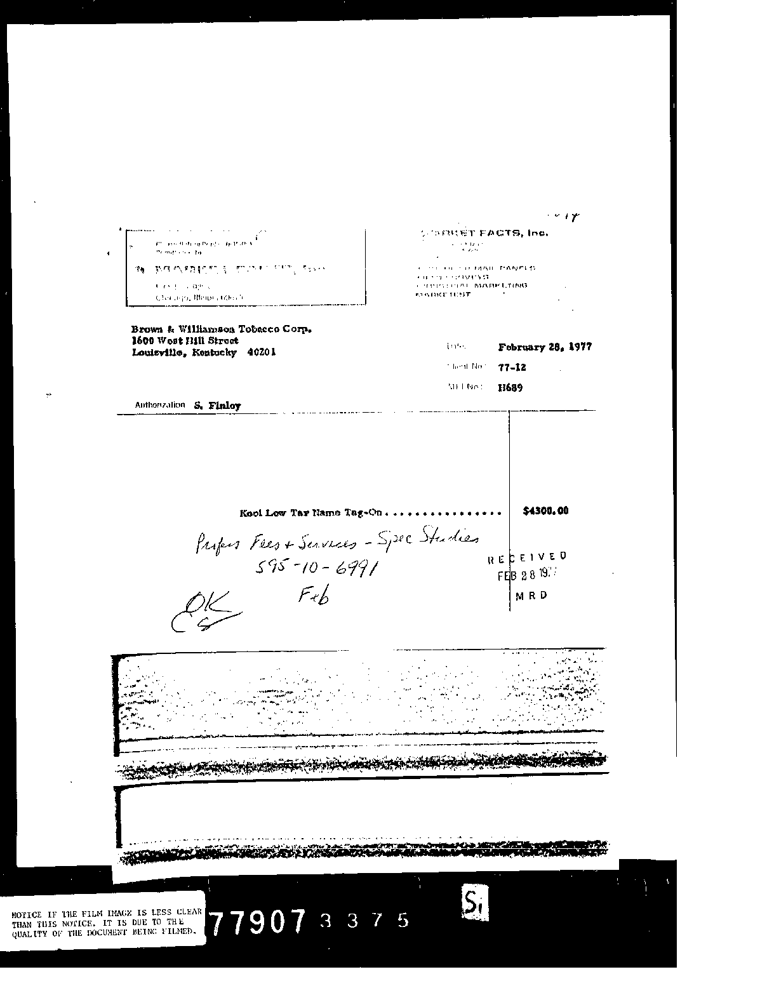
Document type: Invoice